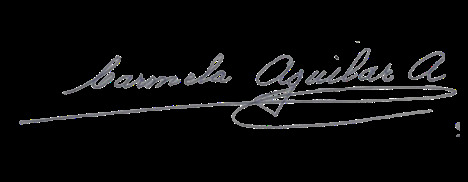
Signature of: carmela aguilar ayanz